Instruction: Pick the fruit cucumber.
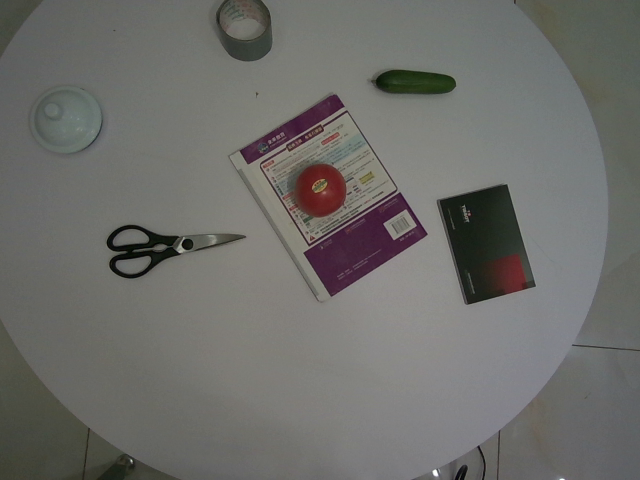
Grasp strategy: vertical